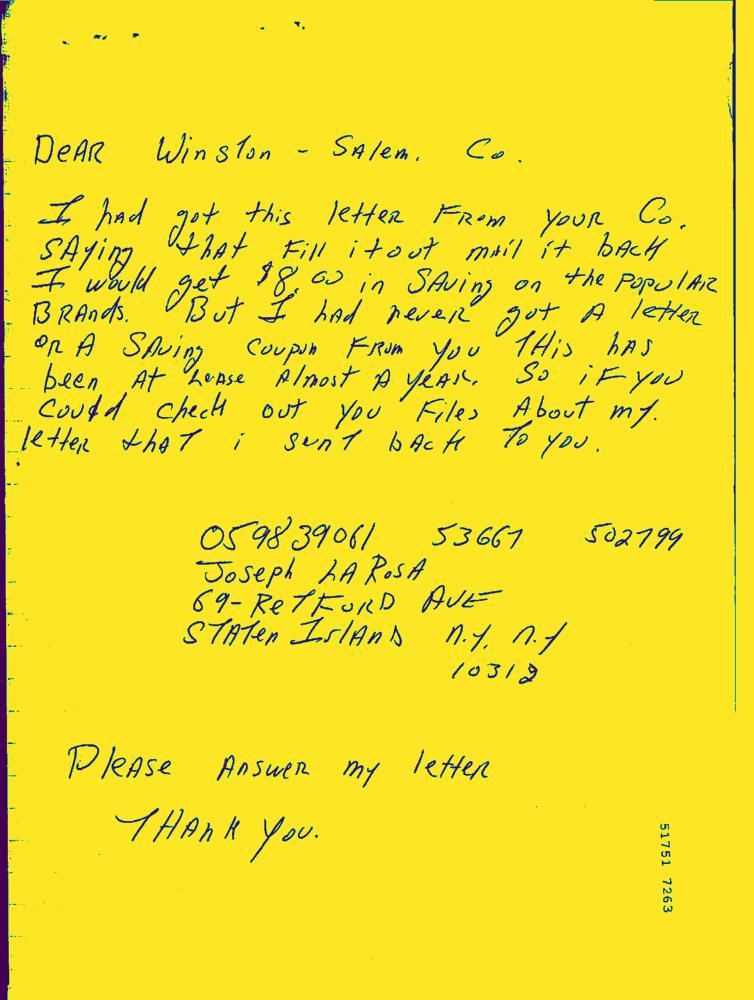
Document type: Hand-Written